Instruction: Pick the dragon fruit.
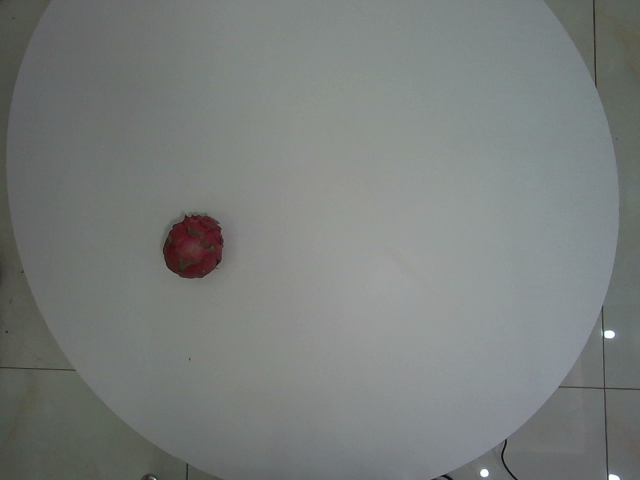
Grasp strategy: vertical